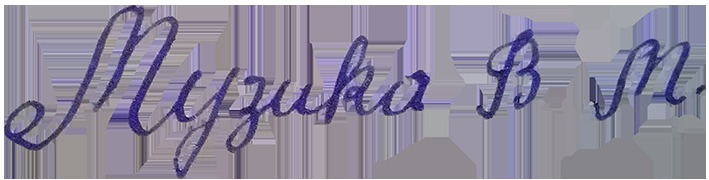
Signature of: q60643977